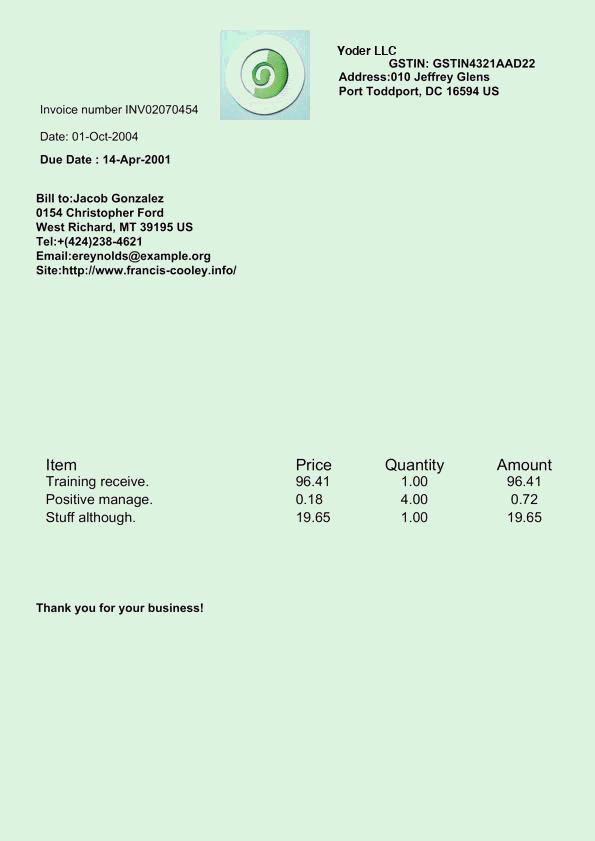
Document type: Invoice